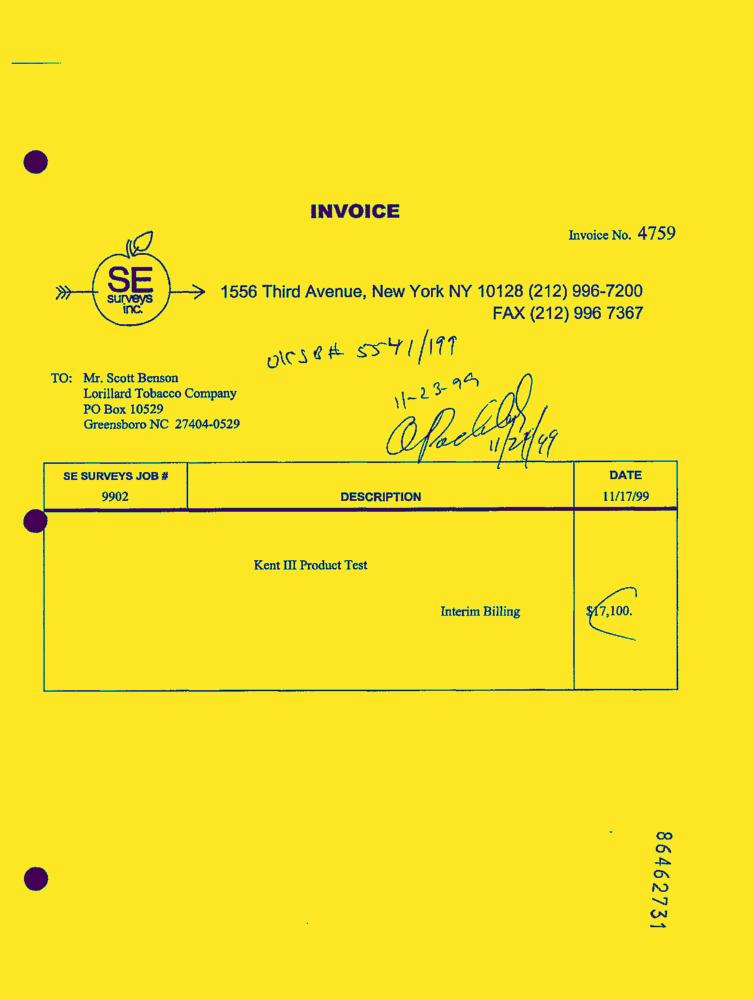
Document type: Invoice-Doc